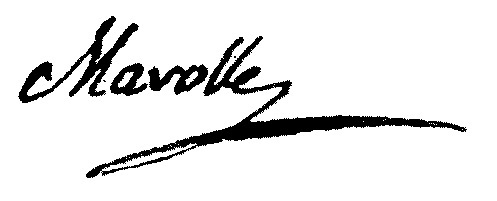
Signature of: claude marolles